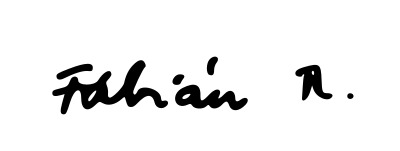
Signature of: rózsa fábián